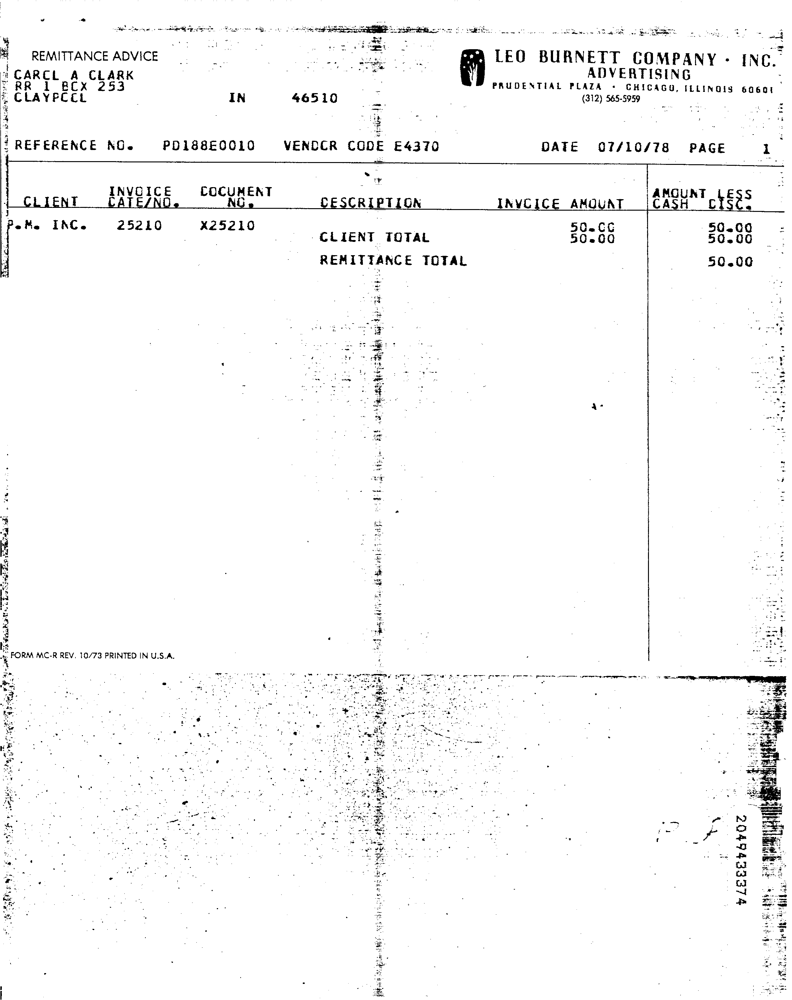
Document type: Invoice